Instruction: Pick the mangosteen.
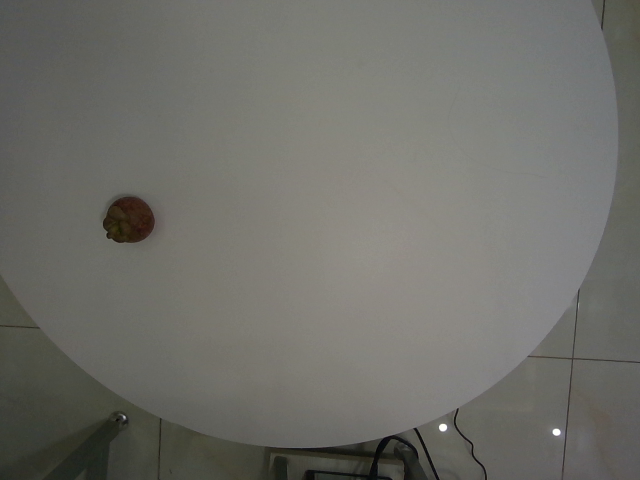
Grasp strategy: vertical